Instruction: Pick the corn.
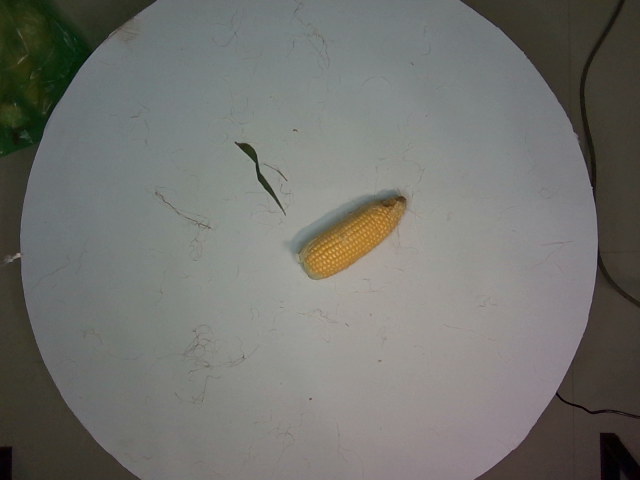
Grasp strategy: vertical